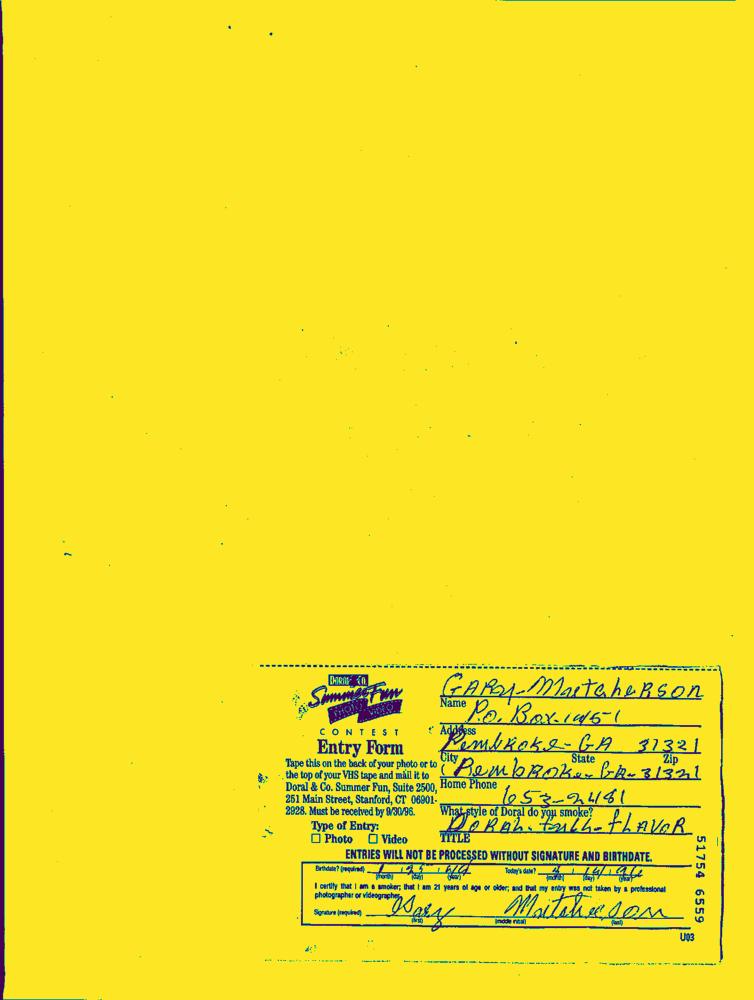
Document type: Hand-Written